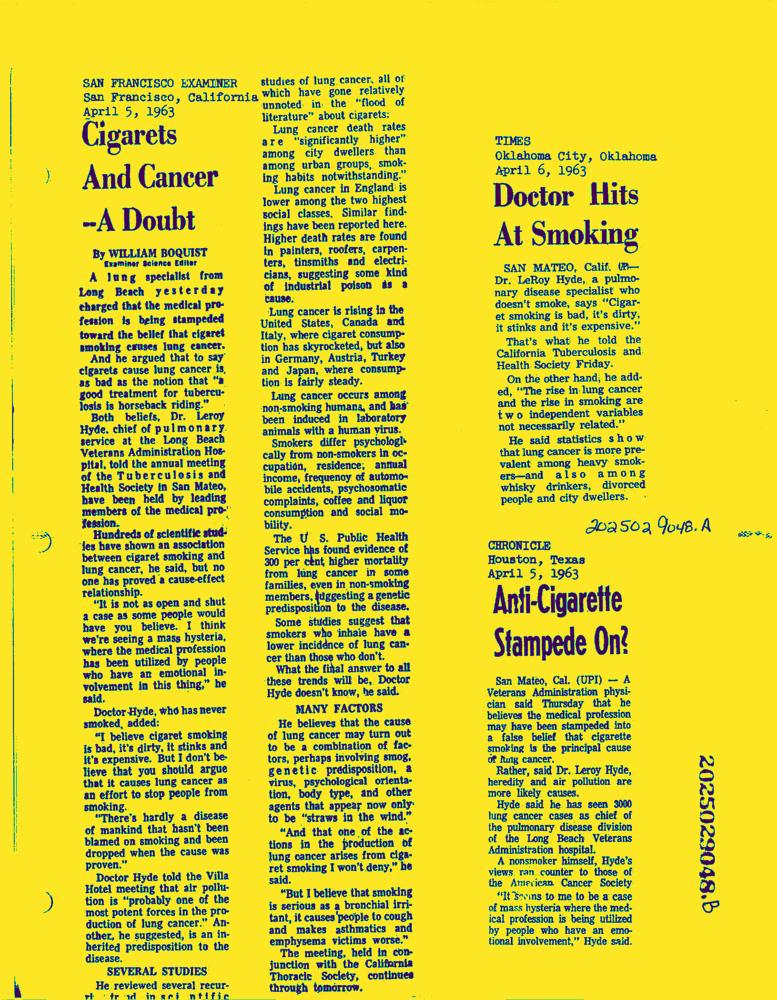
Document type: News-Article